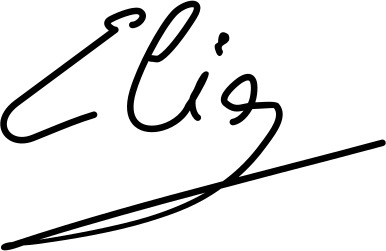
Signature of: princess elia zaharia